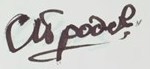
Signature of: stefan prodev